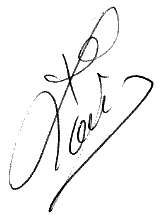
Signature of: louis bertignac